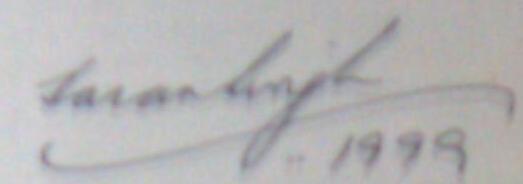
Signature of: karan singh crown prince of kashmir